Question: What is the name of the tenant mentioned in the document?
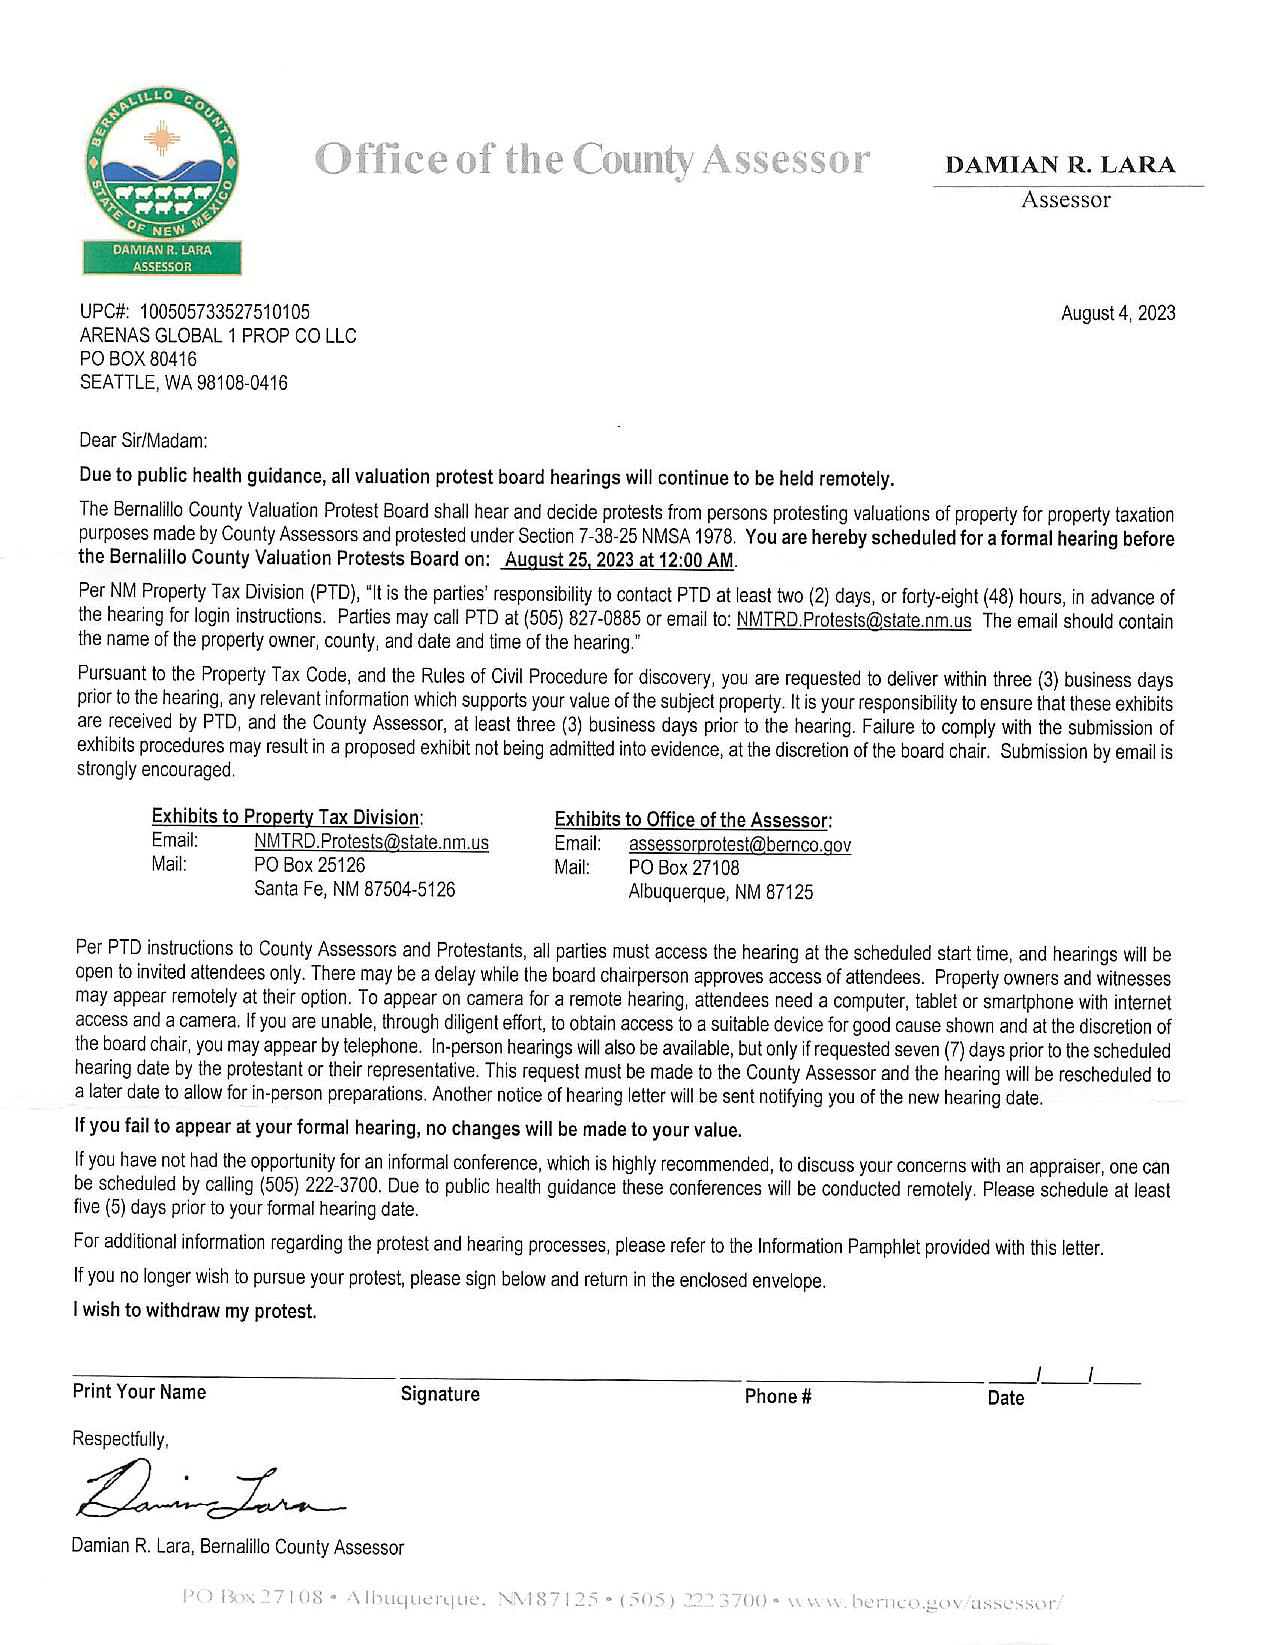
Answer: "ARENAS GLOBAL 1 PROP CO LLC"